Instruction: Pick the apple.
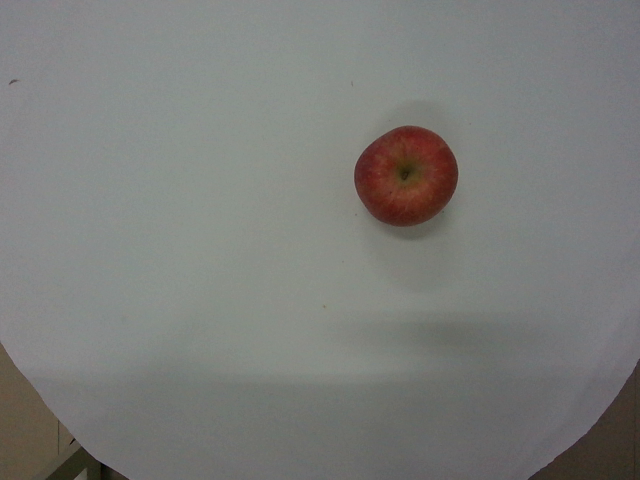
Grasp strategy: vertical